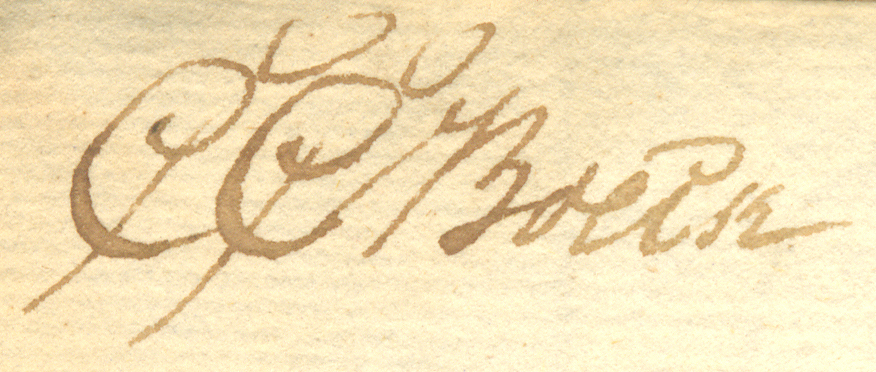
Signature of: christian carl boeck